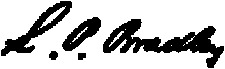
Signature of: luther prentice bradley